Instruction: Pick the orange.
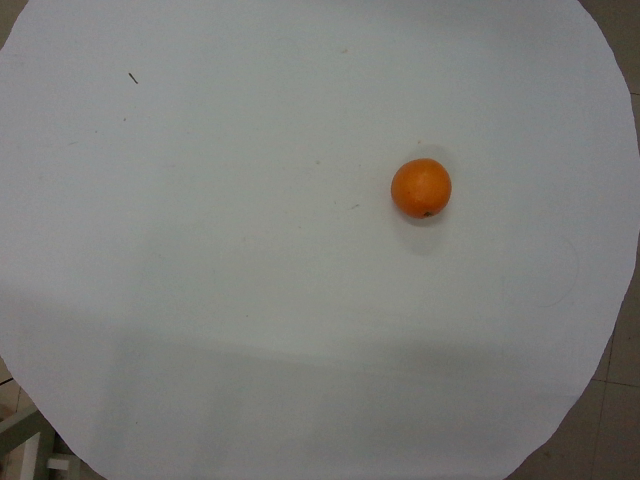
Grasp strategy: vertical